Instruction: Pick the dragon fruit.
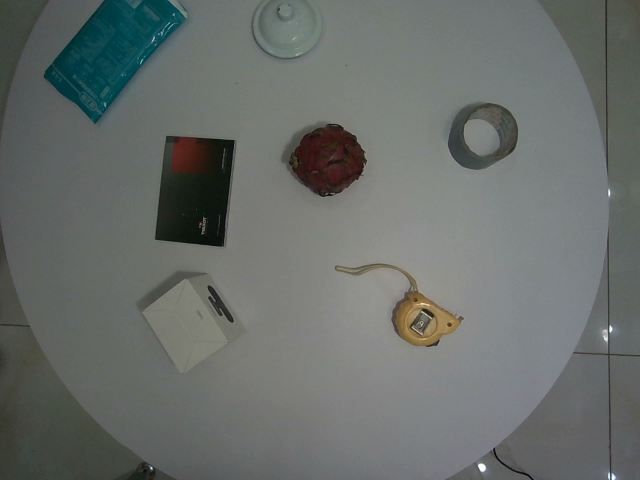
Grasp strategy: vertical